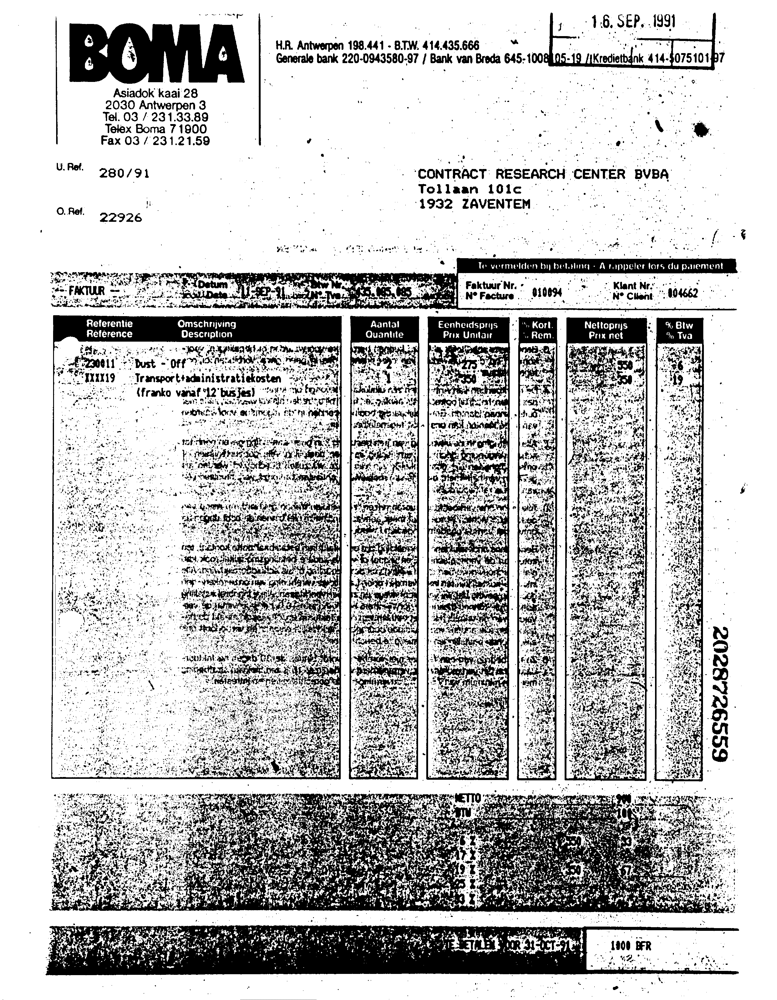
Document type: Invoice